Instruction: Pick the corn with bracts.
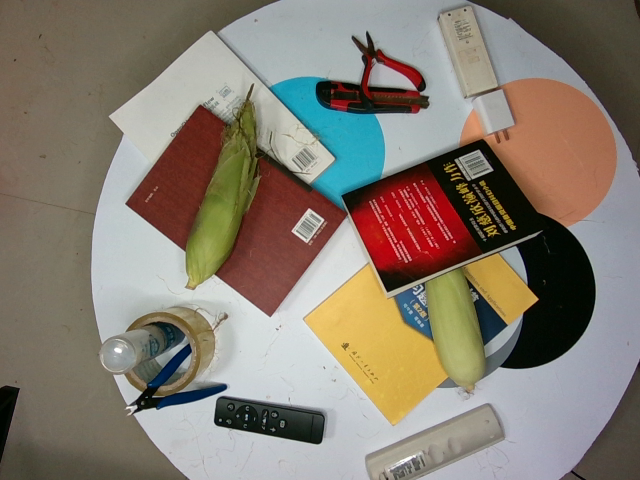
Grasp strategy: vertical